Question: What appears to be the issue?
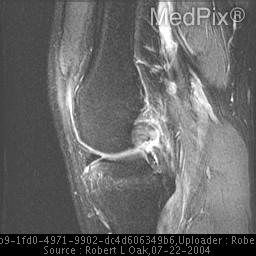
Answer: The findings suggest MR images of the left knee demonstrate a large joint effusion.  Heterogeneous high signal is seen within the posterior cruciate ligament, consistent with a complete tear.  There is a significant degree of bone marrow edema within the anterior lateral tibial plateau, and an occult tibial plateau fracture cannot be completely excluded.   Additionally, there is abnormal vertical high signal within the medical meniscus, consistent with a free edge traumatic tear.  The lateral meniscus is normal.  The medial and lateral collateral ligament complexes are normal.  The anterior cruciate ligament is also normal.. Increased signal within the anterior lateral tibial plateau concerning for an occult tibial plateau fracture. Note:  image is fat suppressed.. The patient might have a history of Patient is status post motor vehicle injury.  He complains of difficulty walking and knee pain..